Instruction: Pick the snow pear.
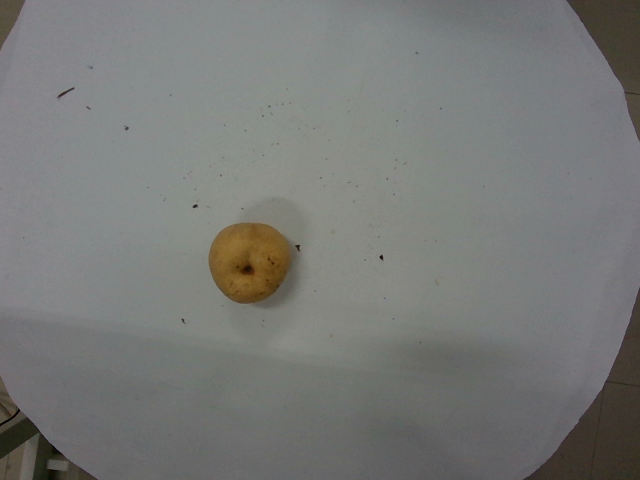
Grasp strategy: vertical